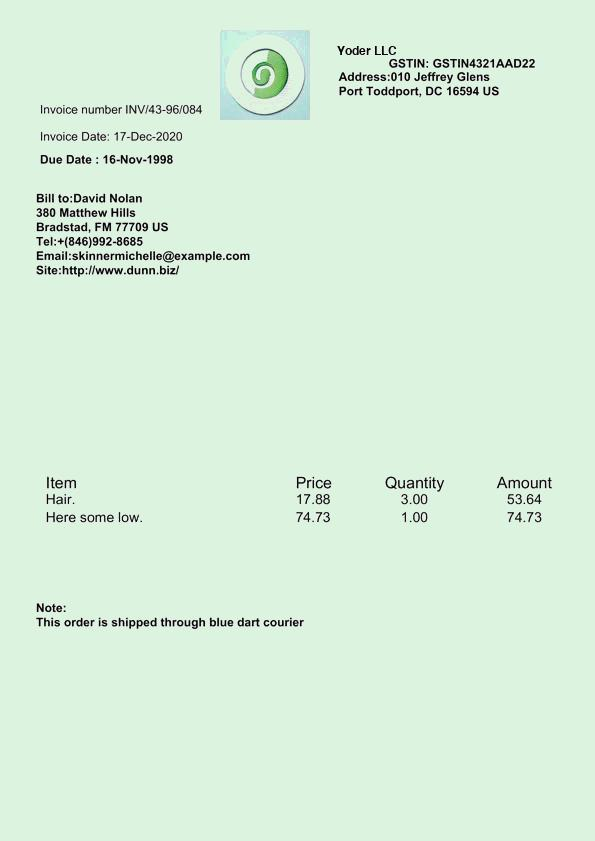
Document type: Invoice